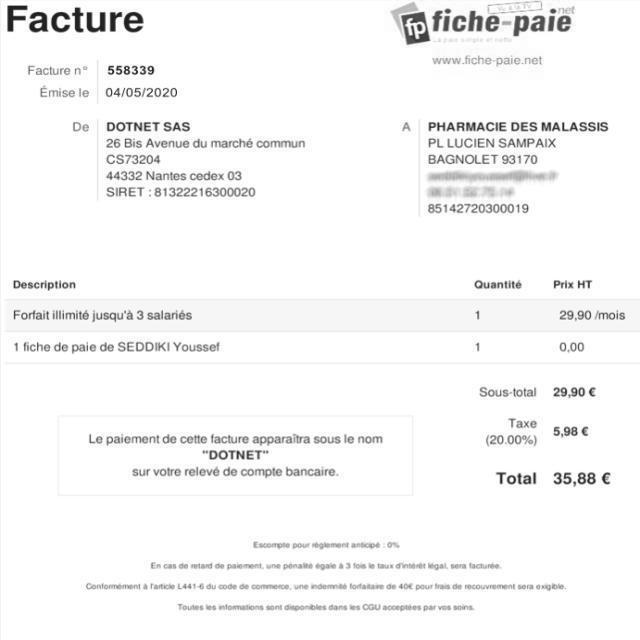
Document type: Invoice